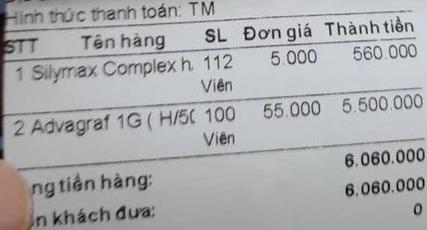
Hình thức thanh toán: TM

<table>
  <tr>
    <th>STT</th>
    <th>Tên hàng</th>
    <th>SL</th>
    <th>Đơn giá</th>
    <th>Thành tiền</th>
  </tr>
  <tr>
    <td>1</td>
    <td>Silymax Complex h.</td>
    <td>112 Viên</td>
    <td>5.000</td>
    <td>560.000</td>
  </tr>
  <tr>
    <td>2</td>
    <td>Advagraf 1G ( H/50</td>
    <td>100 Viên</td>
    <td>55.000</td>
    <td>5.500.000</td>
  </tr>
</table>

ng tiền hàng: 6.060.000
n khách đưa: 6.060.000
0